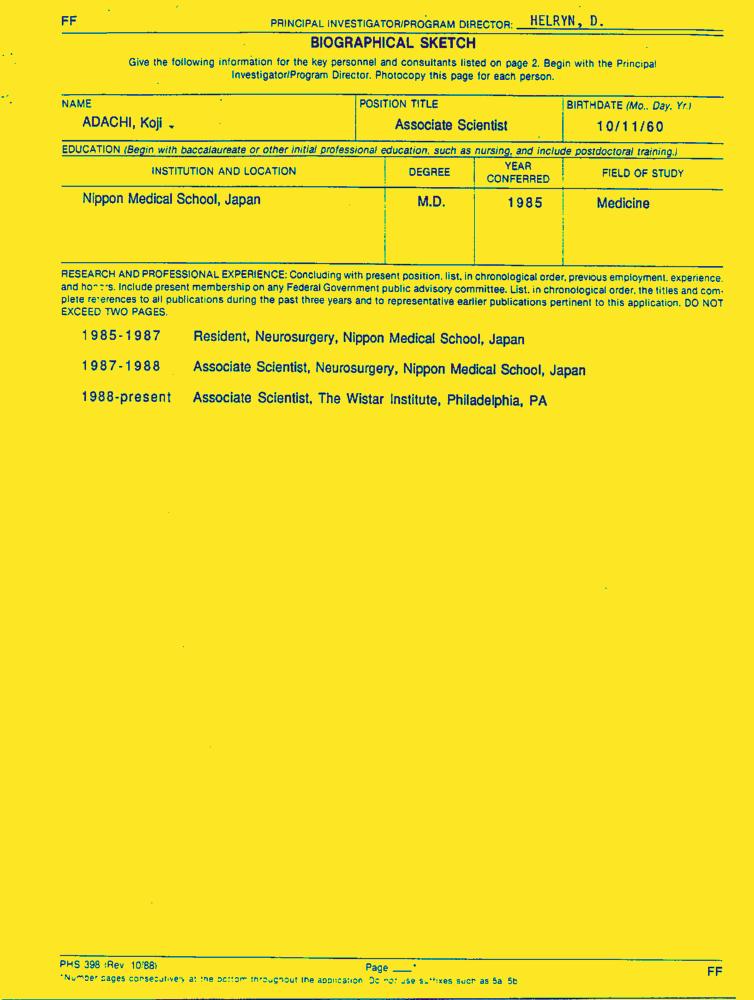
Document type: Resume-Doc